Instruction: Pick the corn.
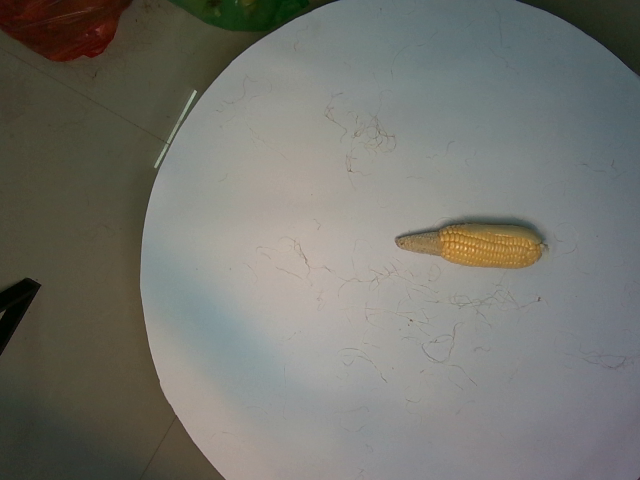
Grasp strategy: vertical